Question: What is the suspected problem?
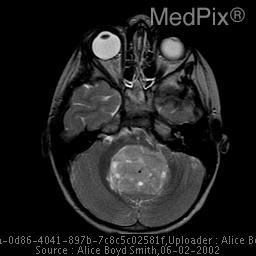
Answer: The findings suggest Sagittal and coronal T1, axial T2, and axial T1 post gadolinium images demonstrate a large enhancing mass in the posterior fossa with aossociated hydrocephalus.

Sagittal T1 weighted image post gadolinium of the spine demonstrated enhancing drop metastasis along the meninges of the distal spinal cord.. Sagital and coronal T1, axial T2, and axial T1 post gadolinium images demonstrate a large enhancing mass in the posterior fossa with associated hydrocephalus, consistant with medulloblastoma.. The patient might have a history of 4 year old male with increasing ataxia over a one month period..